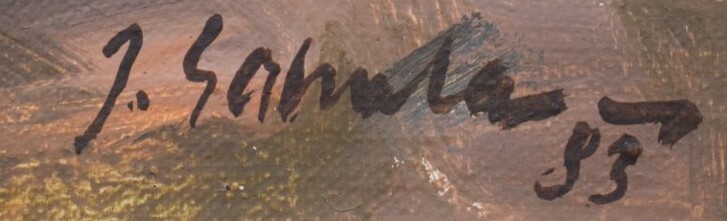
Signature of: josef sahula